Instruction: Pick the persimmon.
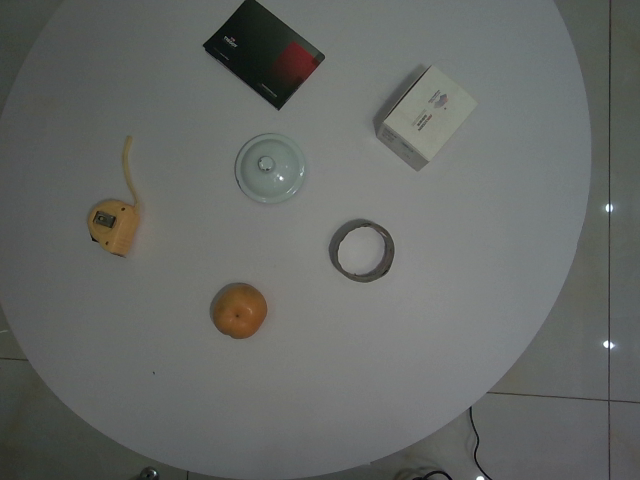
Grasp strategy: vertical